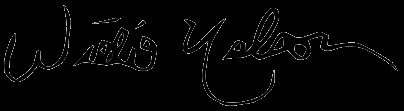
Signature of: willie nelson